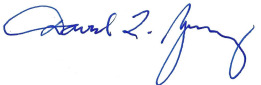
Signature of: dave young